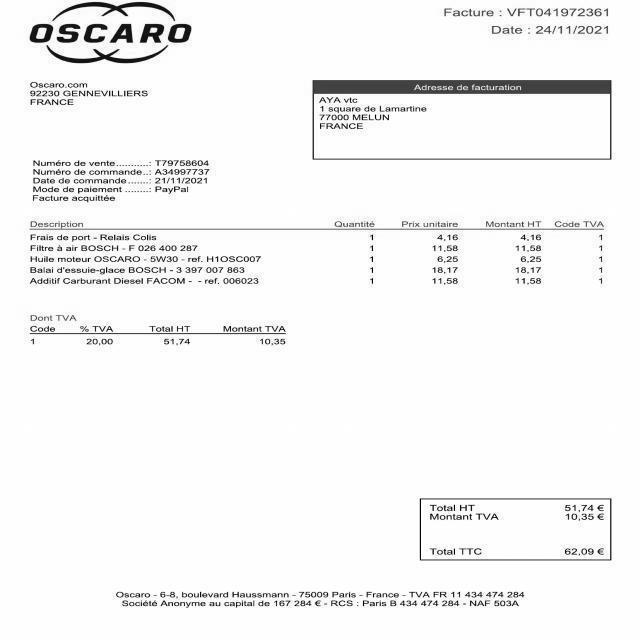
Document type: Invoice